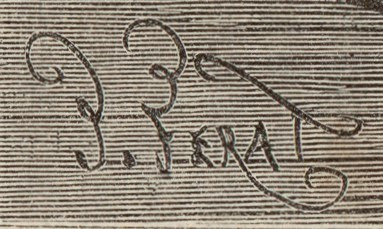
Signature of: jules férat